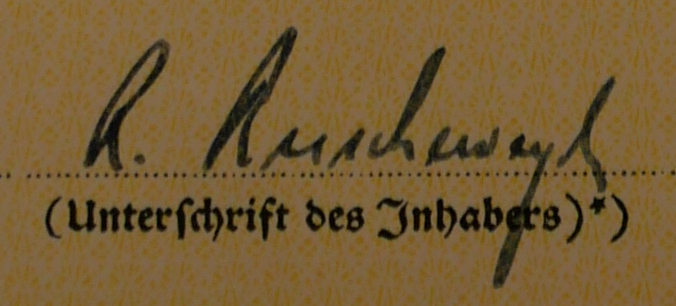
Signature of: rudolf ruscheweyh